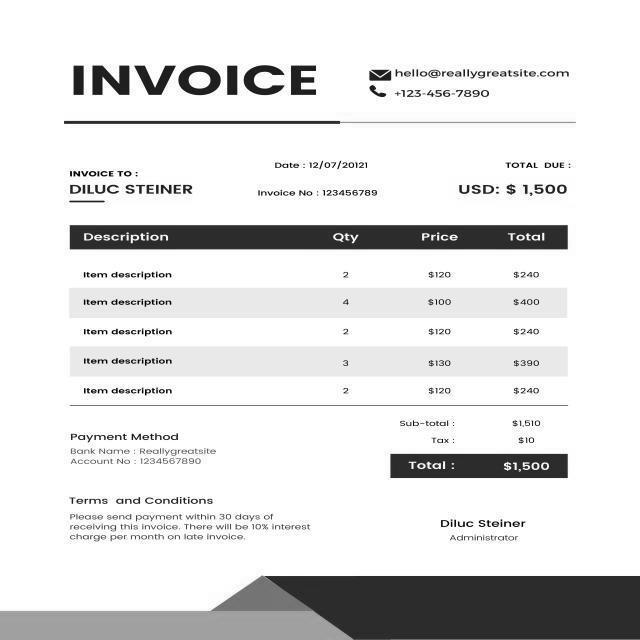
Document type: Invoice